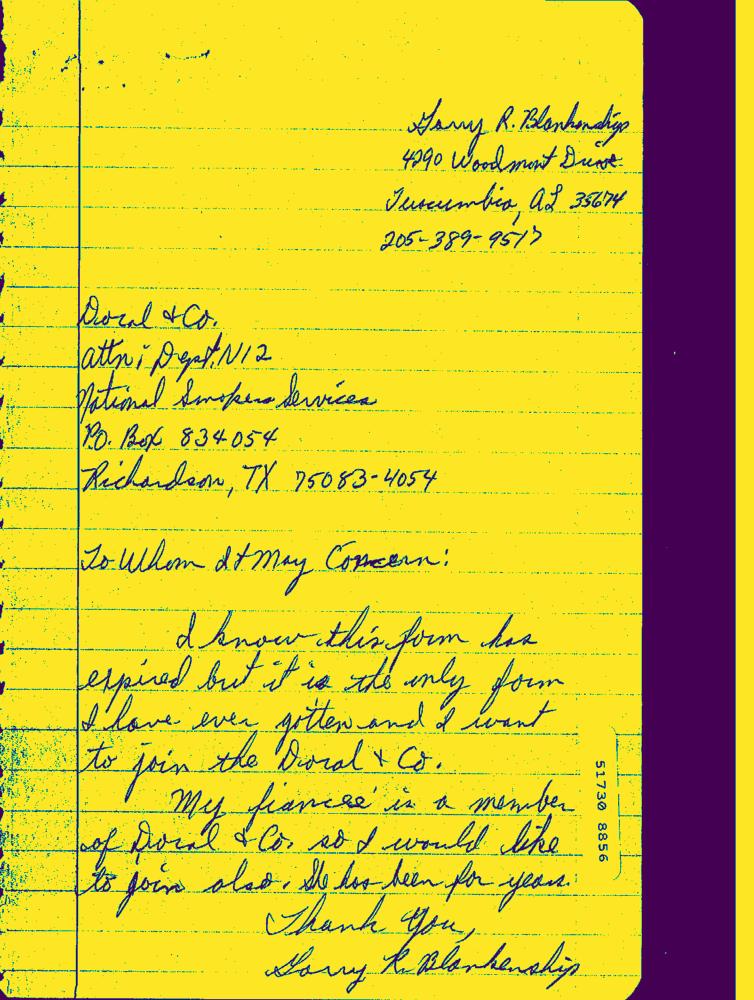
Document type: Hand-Written